Question: How does the patient history play a role?
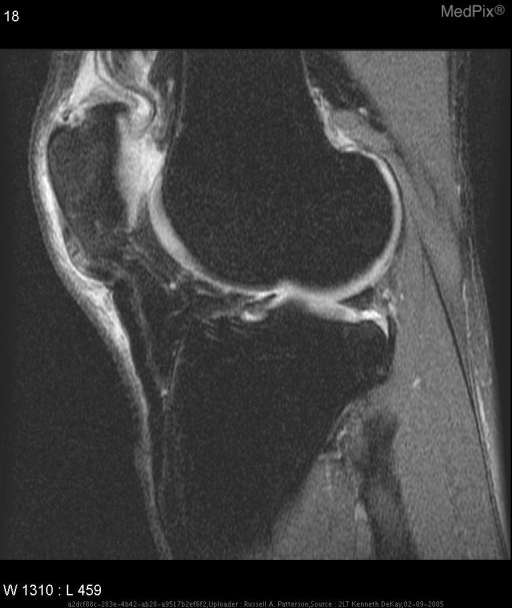
Answer: The patient's history of 48 y/o male presents with pain in anterior aspect of distal right thigh, superior to right knee and increased pain in right knee. The patient has had  knee pain for two years that limited his ability to run. is key in understanding the case.